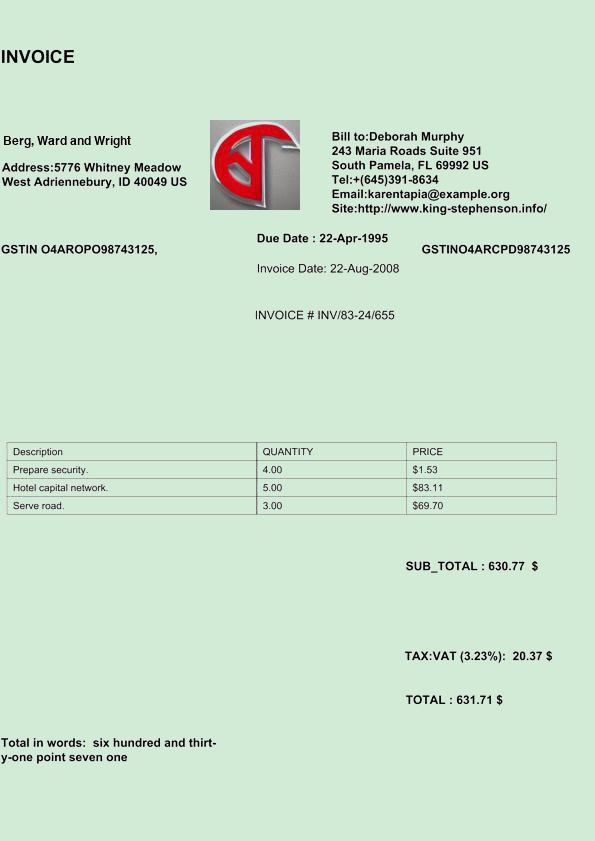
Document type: Invoice